Question: What are the imaging findings?
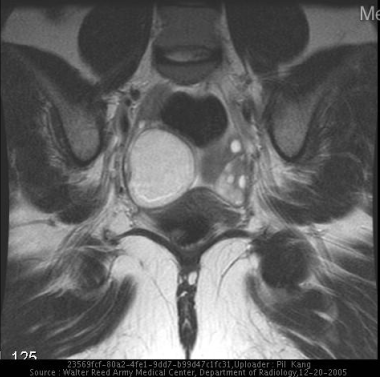
Answer: The imaging shows Ultrasound of the pelvis demonstrates a large right adnexal mass with predominantly hyperechoic echotexture.

MRI demonstrates a right ovarian cystic mass with predominantly expected homogeneously high T2 signal, with a rind of high T1/T2 signal in the anterior surface which becomes dark on fat-saturation images.  This clearly demonstrates the fatty component of what is most likely a benign cystic teratoma. MRI demonstrates a right ovarian cystic mass with predominantly expected homogeneously high T2 signal, with a rind of high T1/T2 signal in the anterior surface which becomes dark on fat-saturation images.  This clearly demonstrates the fatty component of what is most likely a benign cystic teratoma..